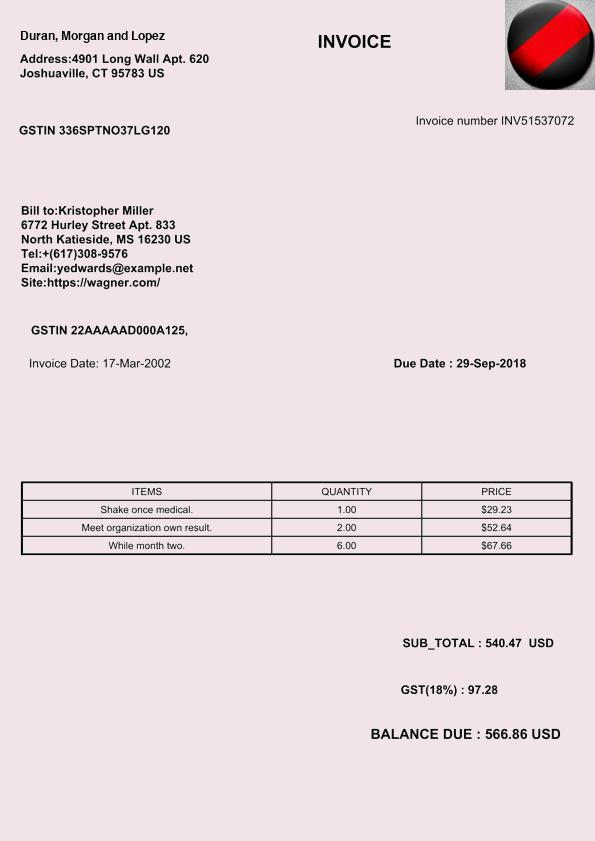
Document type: Invoice